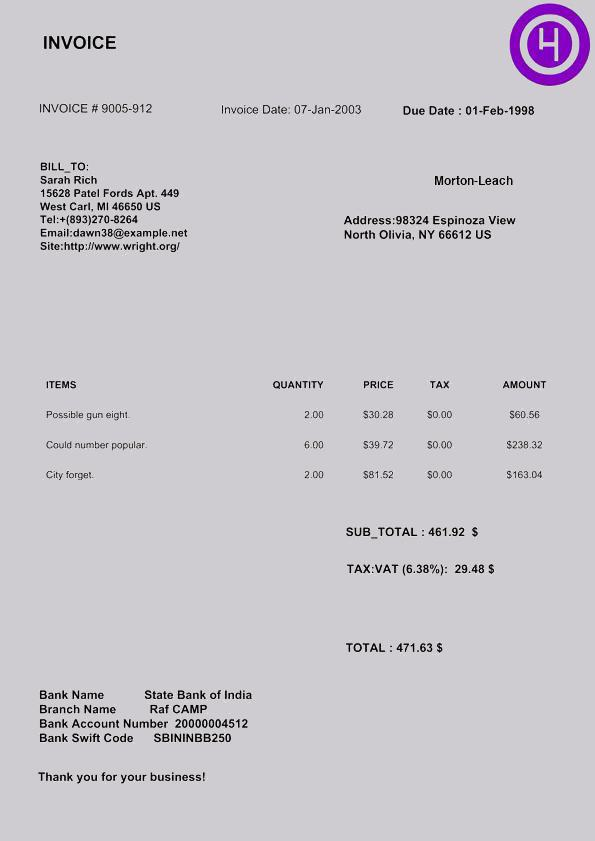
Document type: Invoice